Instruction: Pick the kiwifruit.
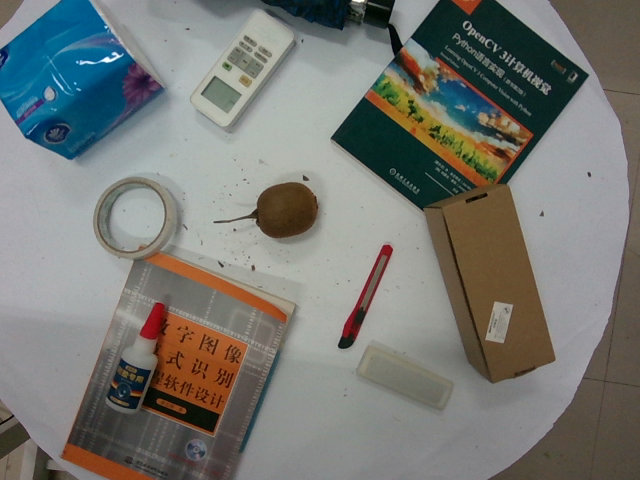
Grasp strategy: vertical